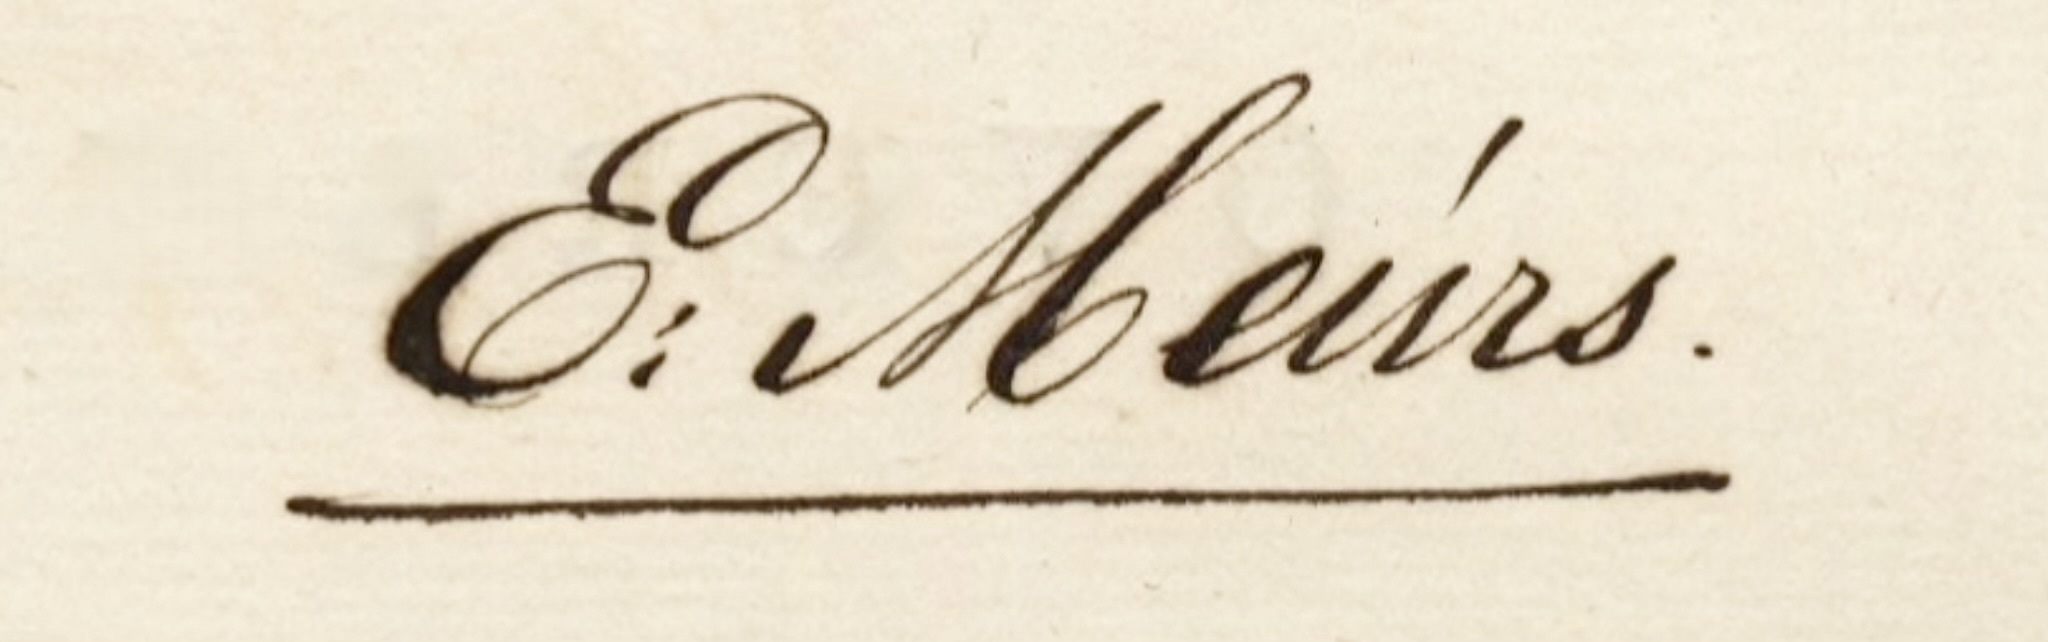
Signature of: eilardus meurs